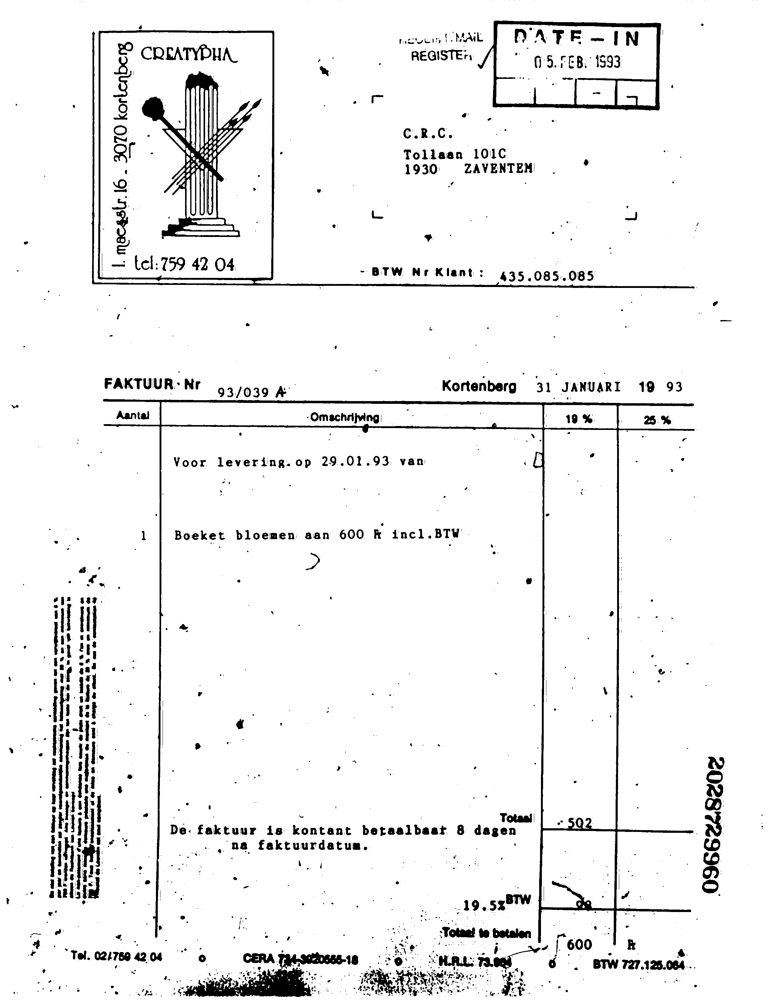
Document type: Invoice